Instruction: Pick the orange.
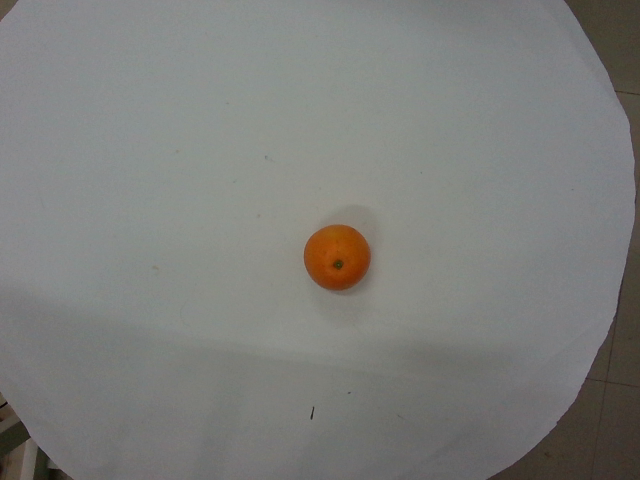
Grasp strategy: vertical